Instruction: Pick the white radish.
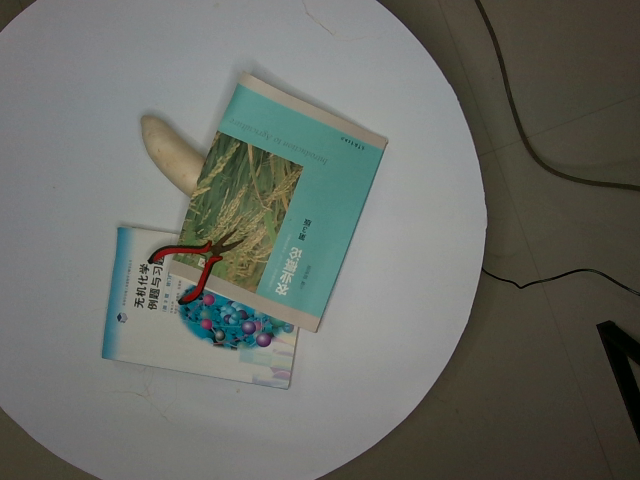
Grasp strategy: vertical